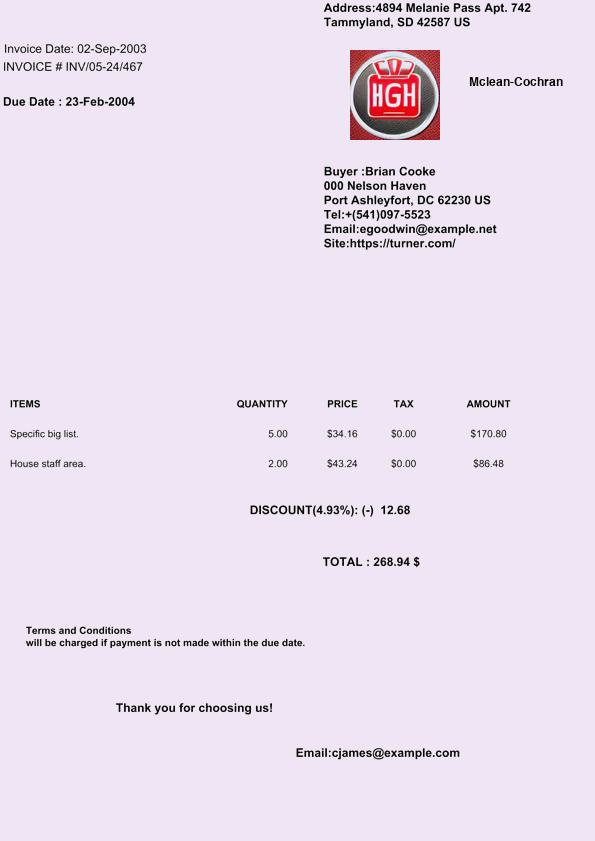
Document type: Invoice